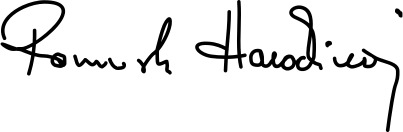
Signature of: ramush haradinaj